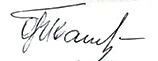
Signature of: oleg ivanovsky